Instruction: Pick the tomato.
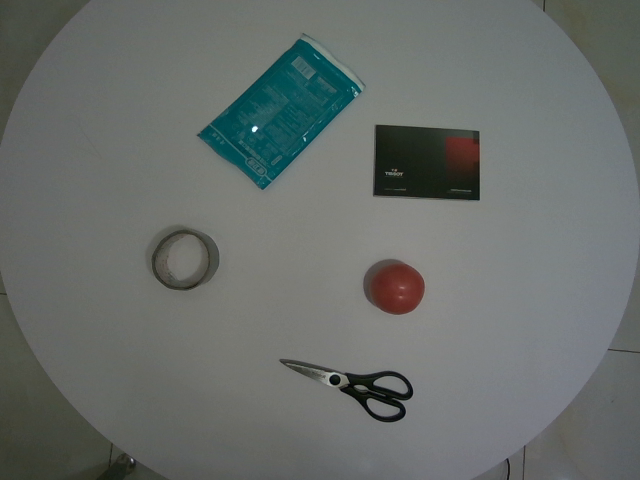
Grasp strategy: vertical